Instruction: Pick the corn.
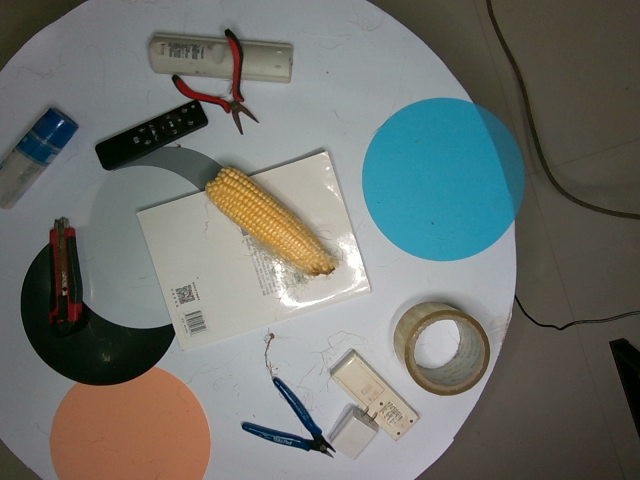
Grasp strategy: vertical